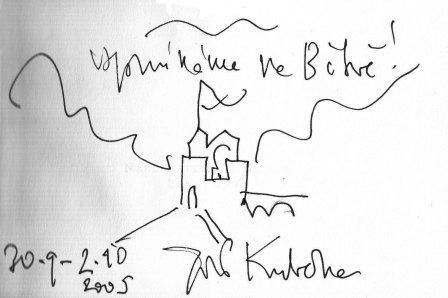
Signature of: jiří kuběna